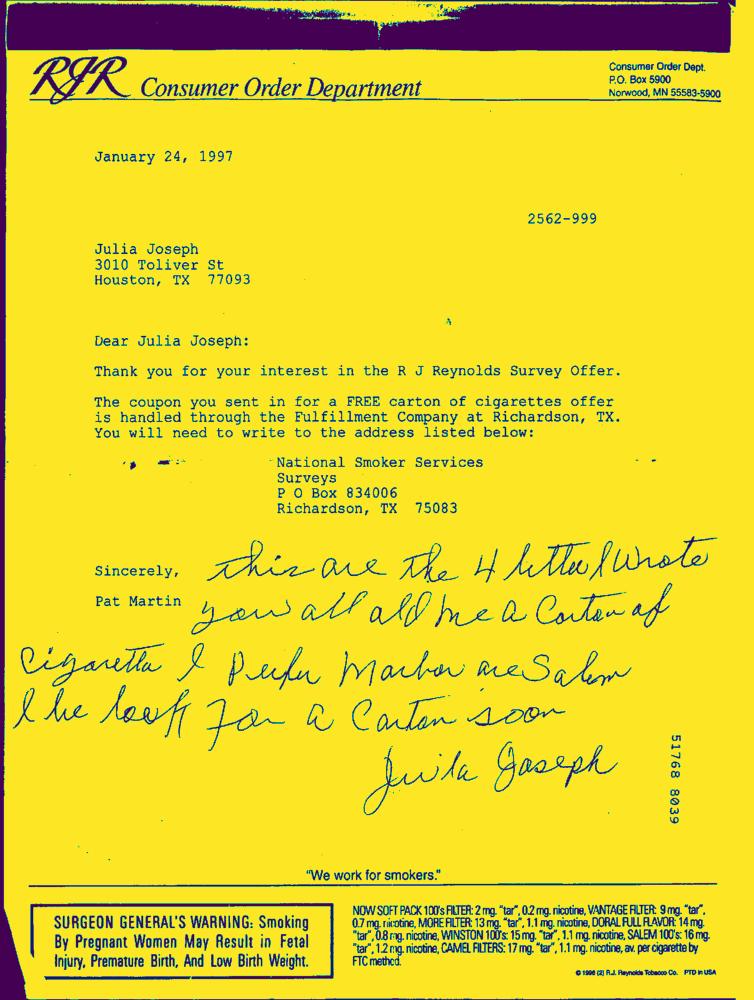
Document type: Hand-Written